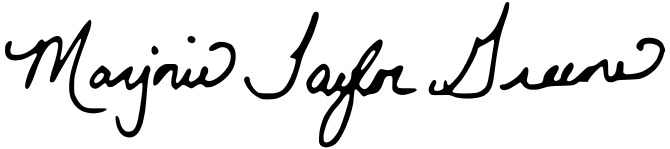
Signature of: marjorie taylor greene